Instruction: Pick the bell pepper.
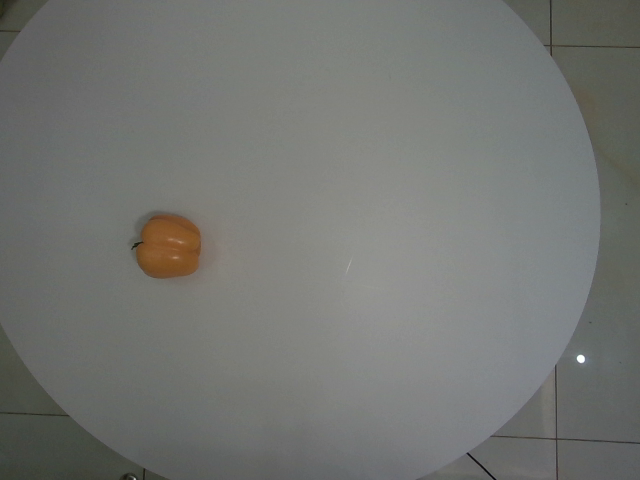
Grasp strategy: vertical